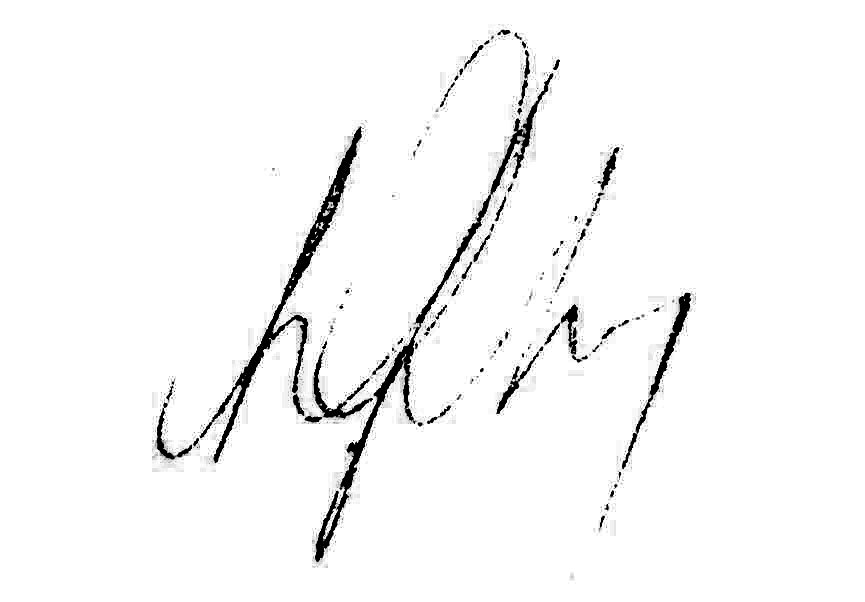
Signature of: abraham giulchandanian